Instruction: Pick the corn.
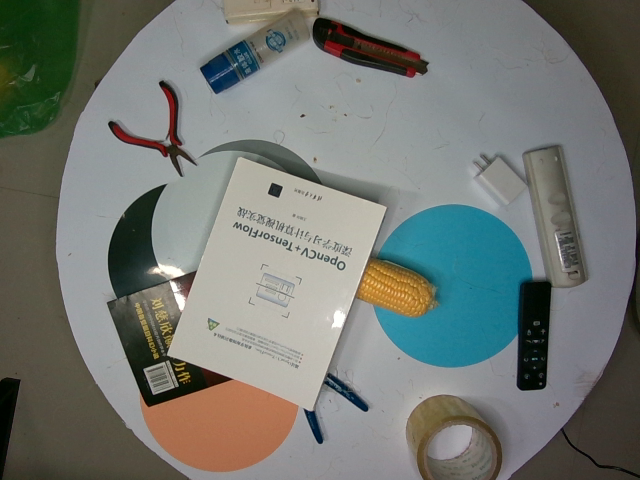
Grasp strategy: vertical